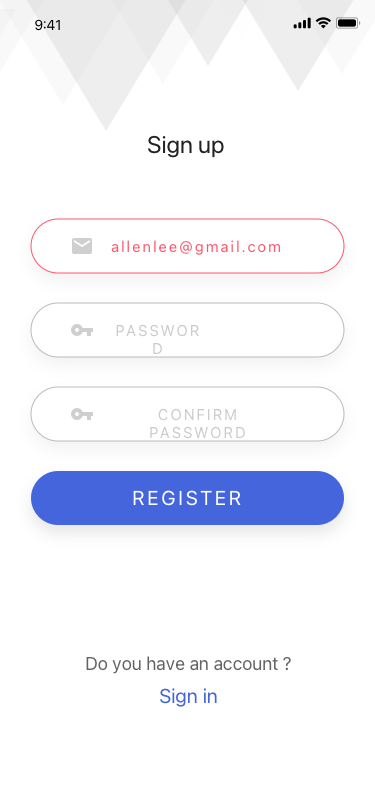
Text in this UI design:
Sign up
allenlee@gmail.com
Password
Confirm Password
Register
Do you have an account ?
Sign in